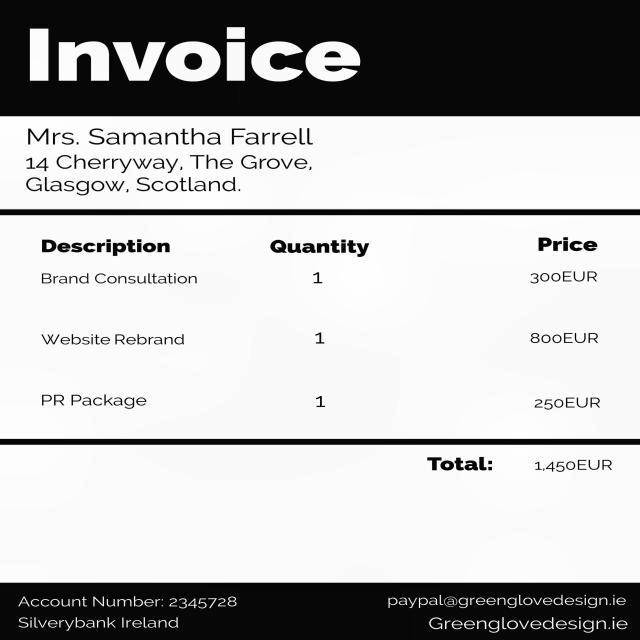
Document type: Invoice